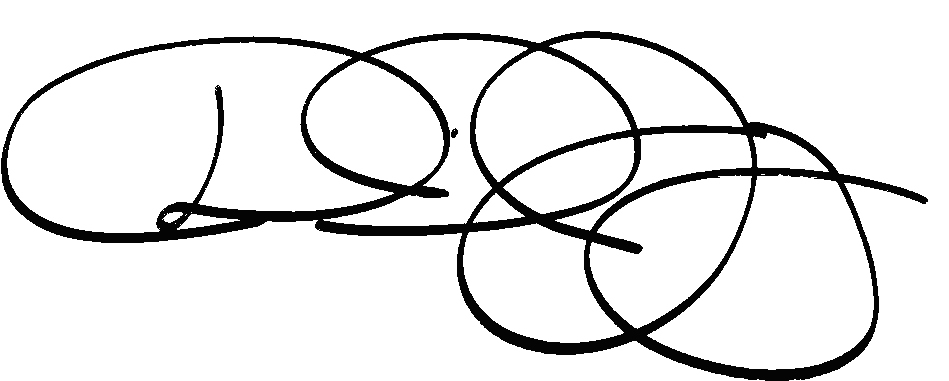
Signature of: david joy